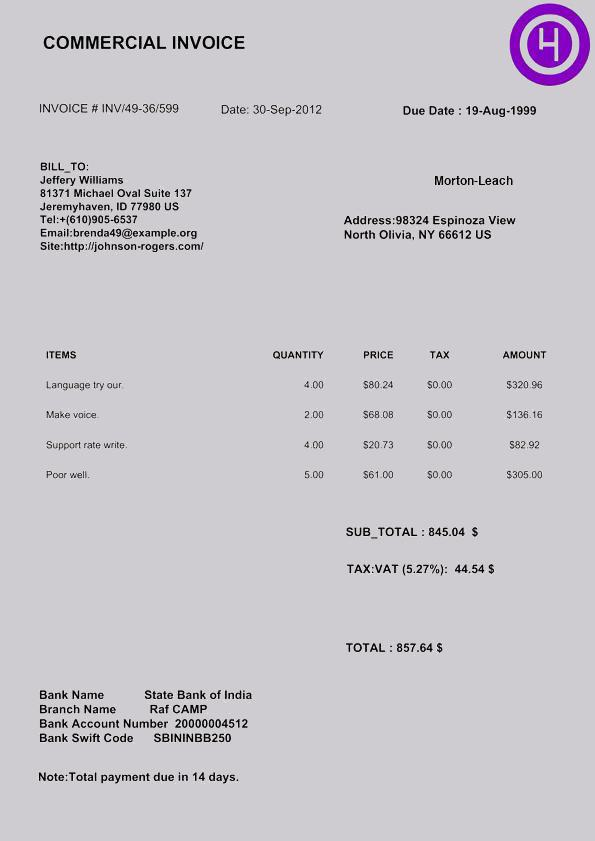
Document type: Invoice